Question: What could the diagnosis suggest?
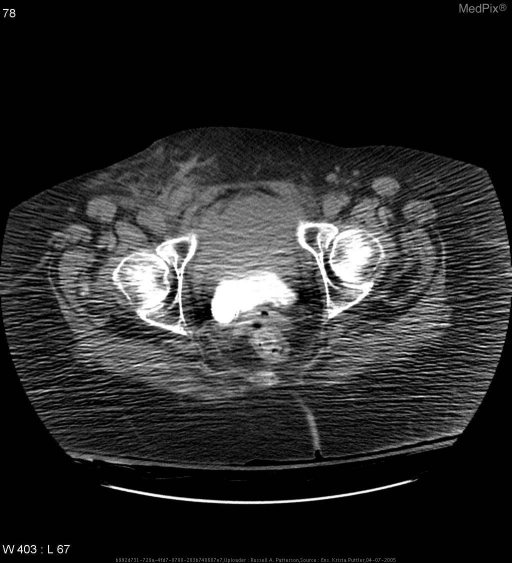
Answer: The possible diagnosis includes Hematoma, Urine, Abscess.